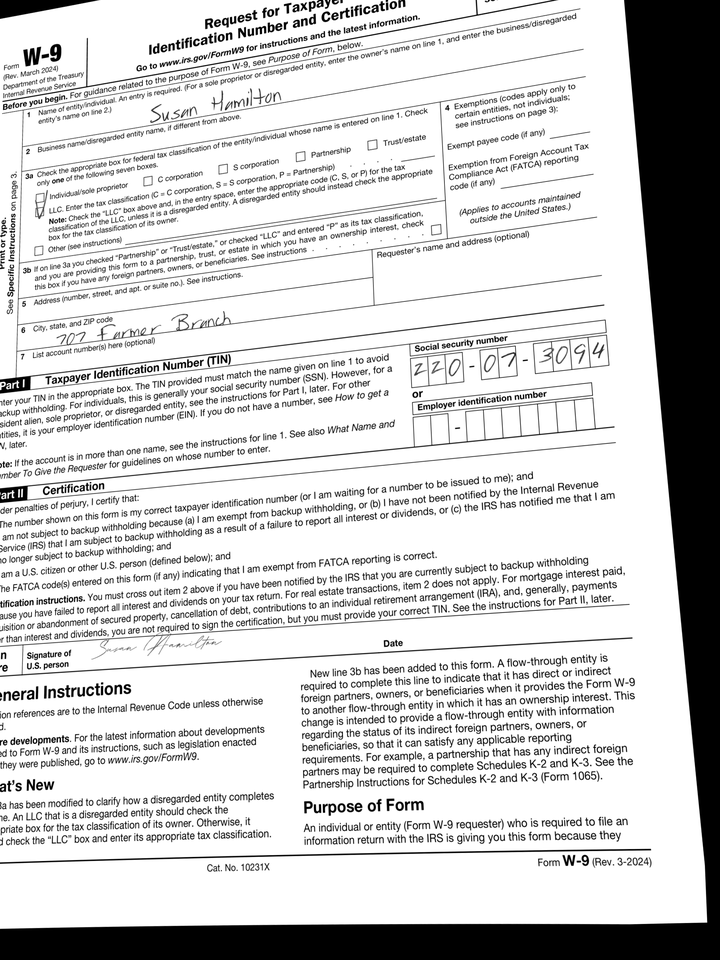
adr1: 707 Farmer Branch
cbx: yes
ssn: 220073094
enm: Susan Hamilton